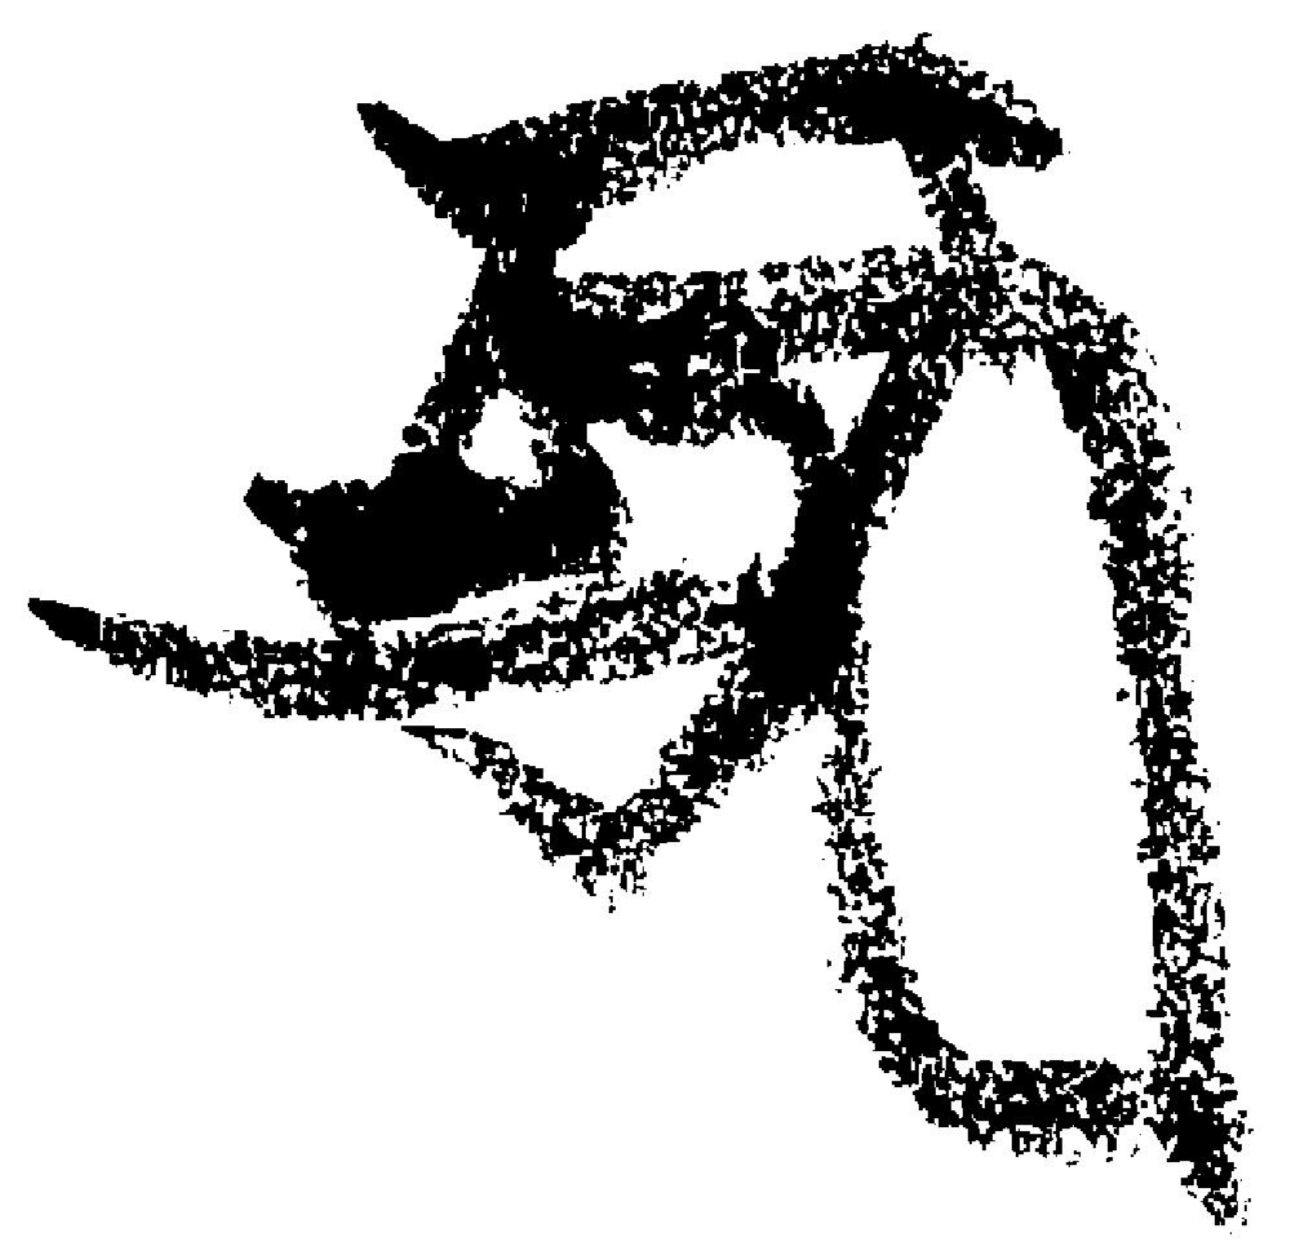
Signature of: shimazu tadamasa